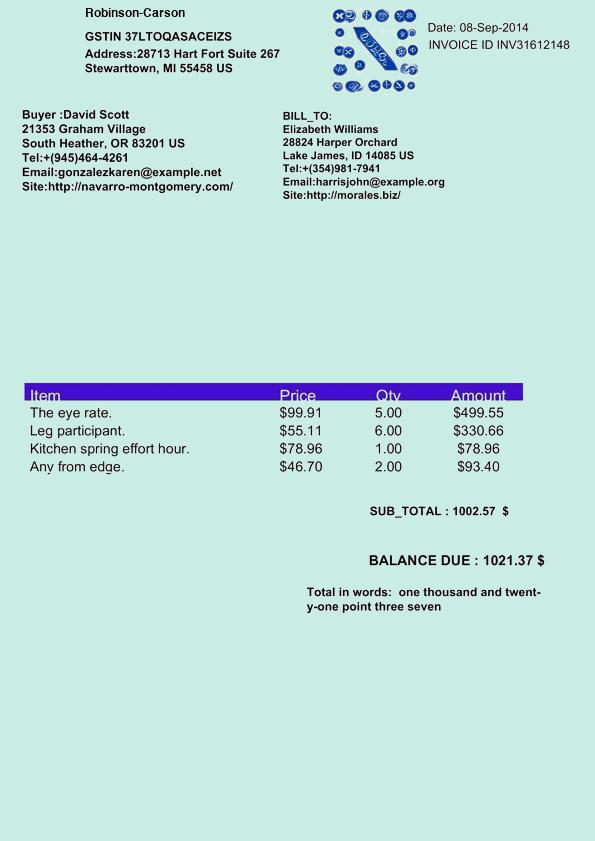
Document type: Invoice